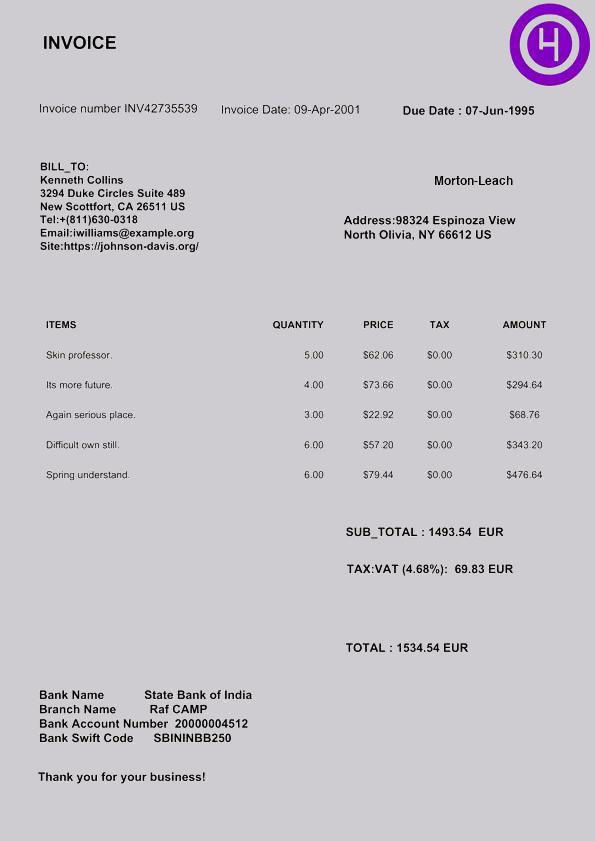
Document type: Invoice